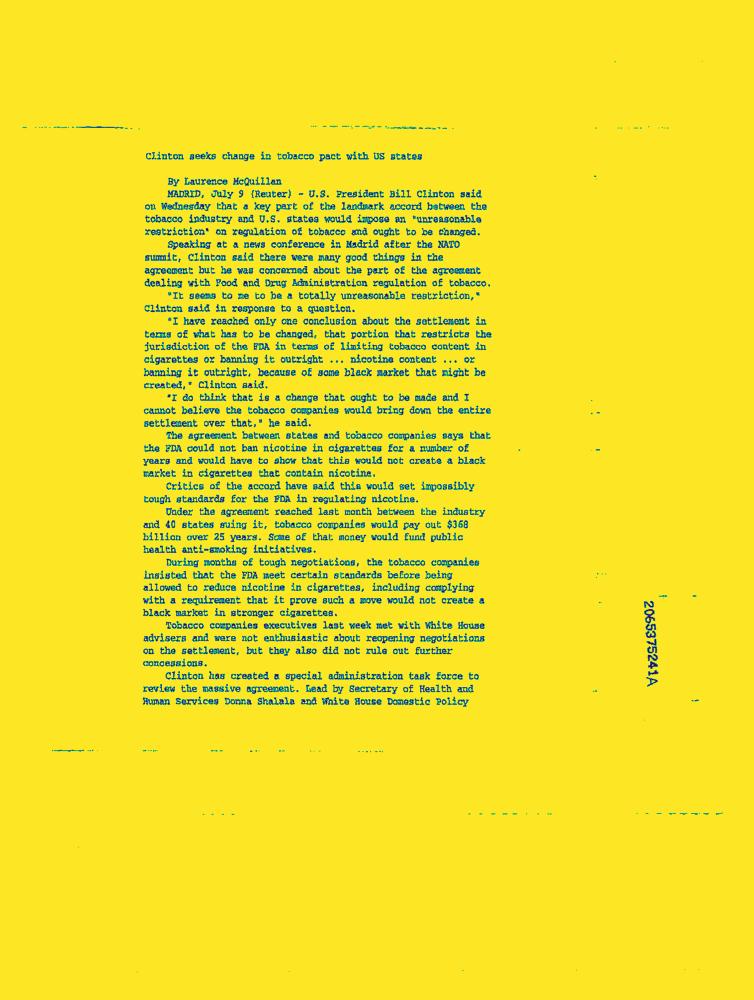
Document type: News-Article